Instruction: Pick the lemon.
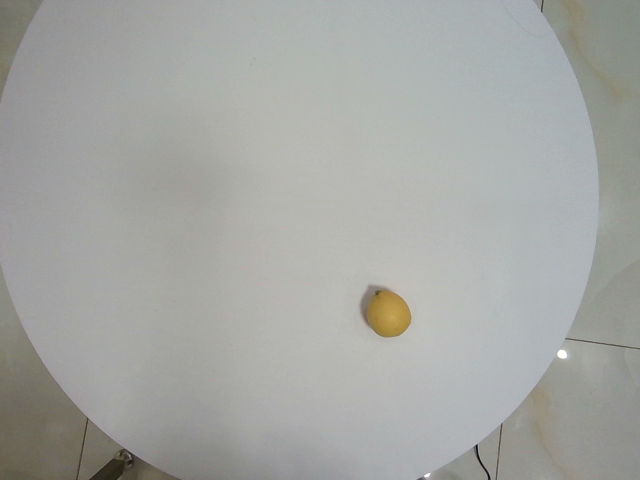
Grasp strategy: vertical